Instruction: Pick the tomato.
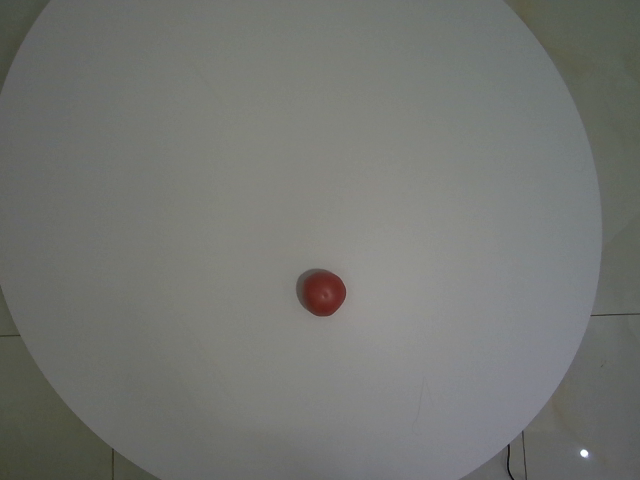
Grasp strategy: vertical